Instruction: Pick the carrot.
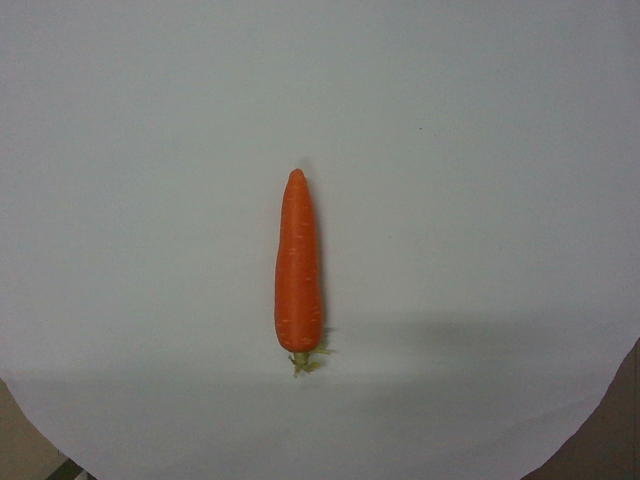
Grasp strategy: vertical